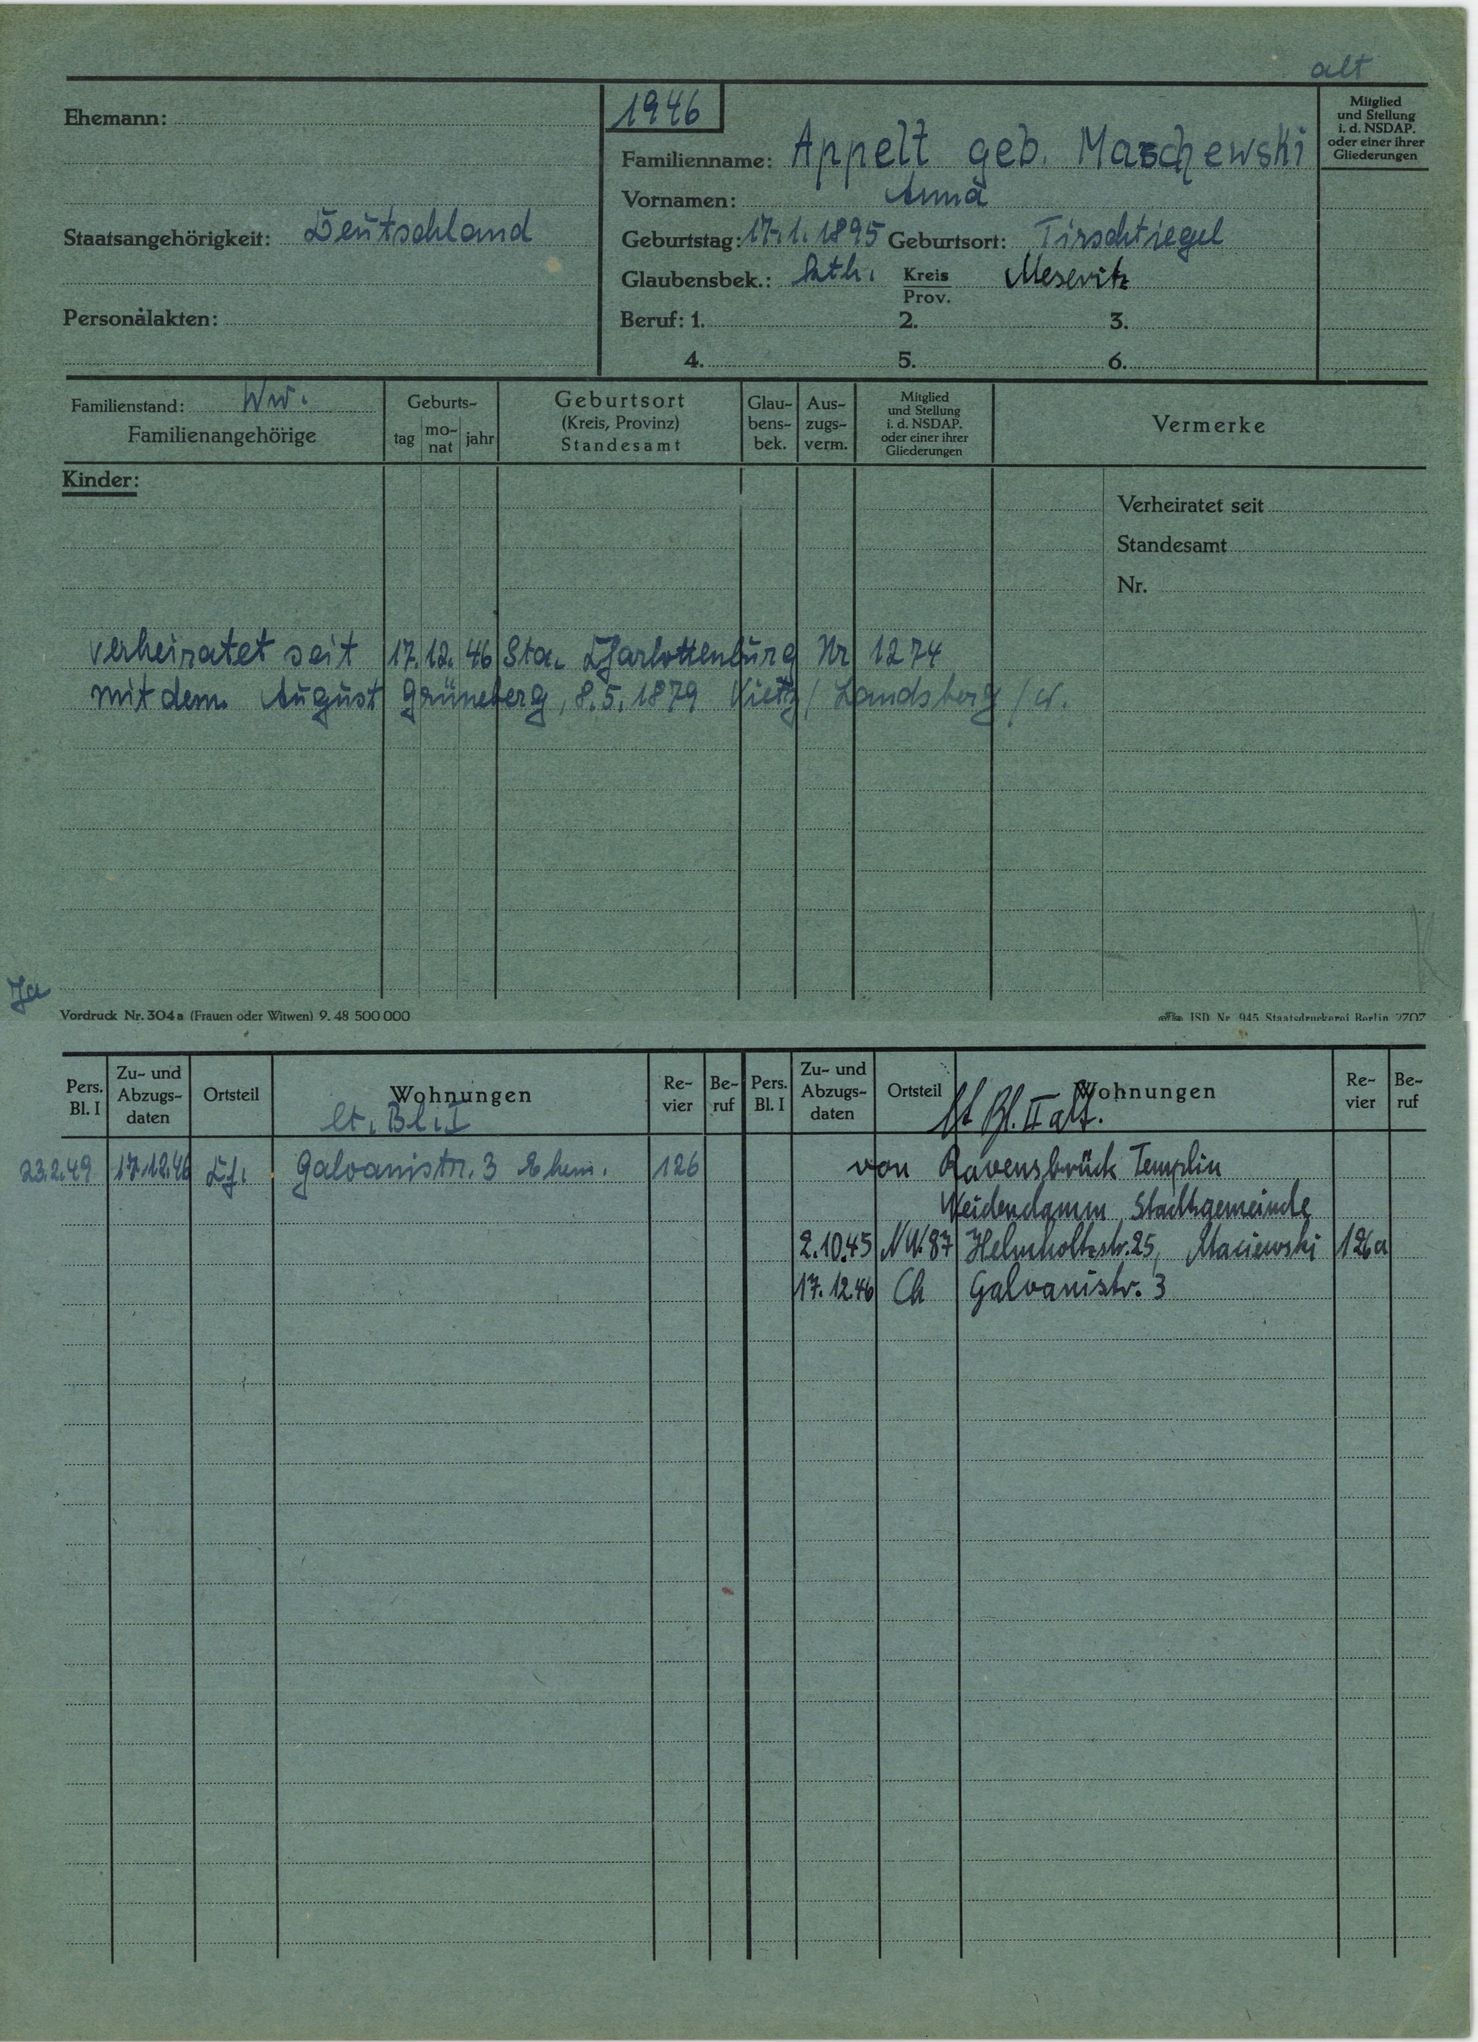
Appelt geb. Maschewski